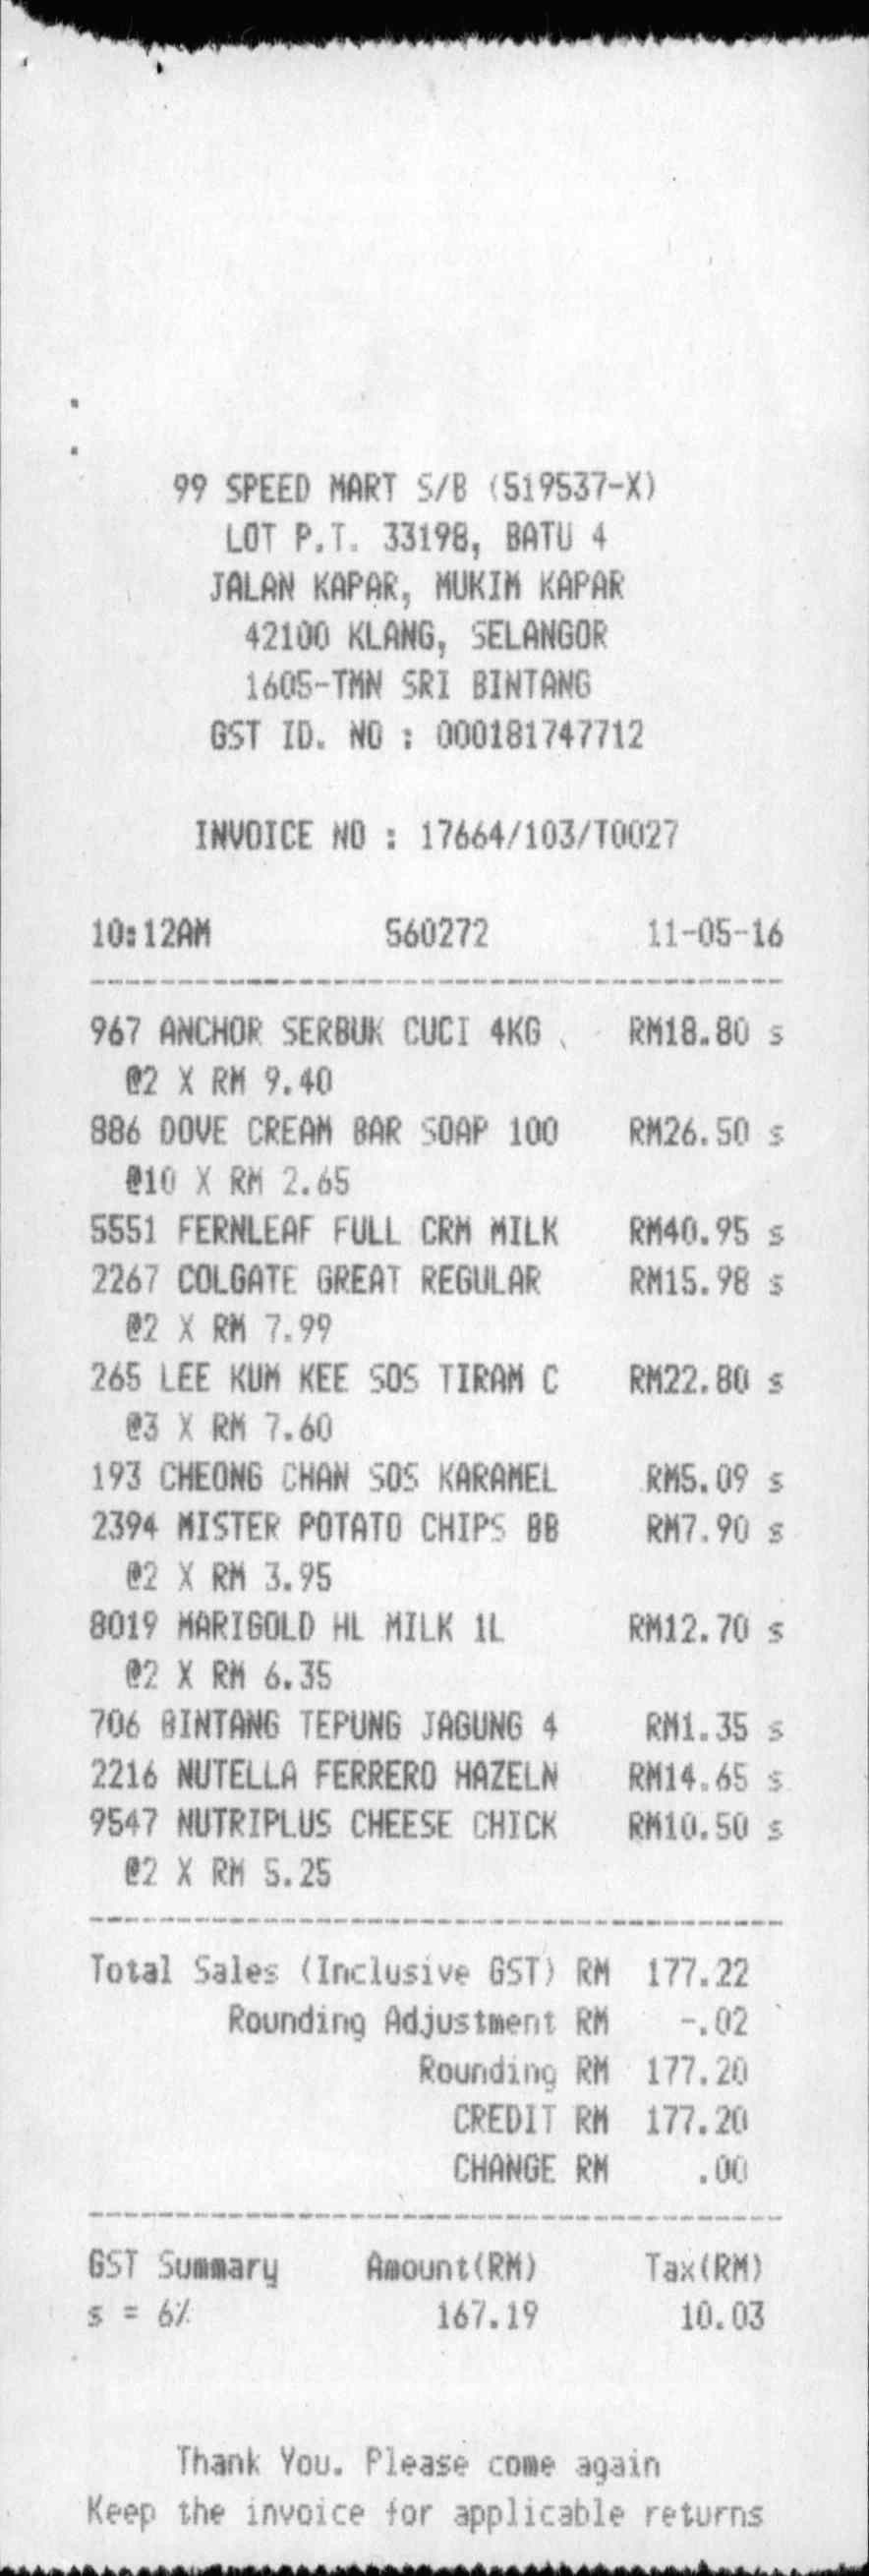
99 SPEED MART S/B (519537-X)
LOT P.T. 33198, BATU 4
JALAN KAPAR, MUKIM KAPAR
42100 KLANG, SELANGOR
1605-TMN SRI BINTANG
GST ID. NO : 000181747712
INVOICE NO : 17664/103/T0027
10:12AM
560272
11-05-16
967 ANCHOR SERBUK CUCI 4KG
RM18.80 S
@2 X RM 9.40
886 DOVE CREAM BAR SOAP 100
RM26.50 S
@10 X RM 2.65
5551 FERNLEAF FULL CRM MILK
RM40.95 S
2267 COLGATE GREAT REGULAR
RM15.98 S
@2 X RM 7.99
265 LEE KUM KEE SOS TIRAM C
RM22.80 S
@3 X RM 7.60
193 CHEONG CHAN SOS KARAMEL
RM5.09 S
2394 MISTER POTATO CHIPS BB
RM7.90 S
@2 X RM 3.95
8019 MARIGOLD HL MILK 1L
RM12.70 S
@2 X RM 6.35
706 BINTANG TEPUNG JAGUNG 4
RM1.35 S
2216 NUTELLA FERRERO HAZELN
RM14.65 S
9547 NUTRIPLUS CHEESE CHICK
RM10.50 S
@2 X RM 5.25
TOTAL SALES (INCLUSIVE GST) RM
ROUNDING ADJUSTMENT RM
ROUNDING RM
CREDIT RM
CHANGE RM
GST SUMMARY
AMOUNT(RM)
TAX(RM)
S = 6%
167.19
10.03
THANK YOU. PLEASE COME AGAIN
KEEP THE INVOICE FOR APPLICABLE RETURNS
177.22
-.02
177.20
177.20
.00